Question: What was observed in the imaging?
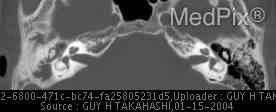
Answer: The imaging shows Soft tissue opacity is present in the right middle ear within the epi- and mesotympanum, extending into the mastoid air cells.  The right TM is perforated.  The ossicles and tegmen are intact.  However, the scutum is blunted. Soft tissue opacity present within the epi- and mesotympanum extending into the mastoid air cells of the right temporal bone.  The scutum is blunted, however, the ossicles and tegmen are intact.  The right TM is perforated..